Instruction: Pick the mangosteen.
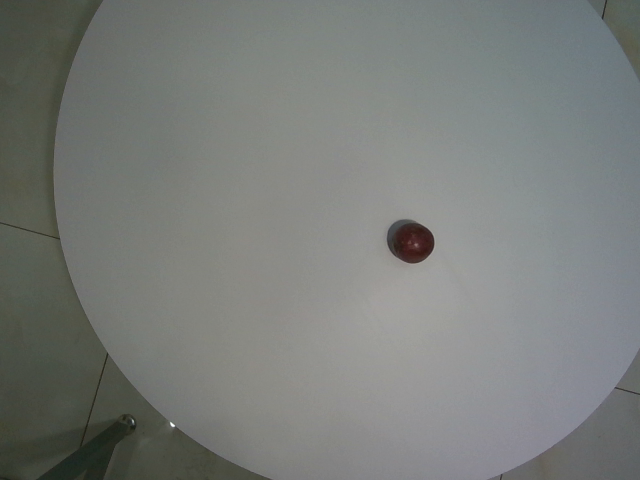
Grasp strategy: vertical